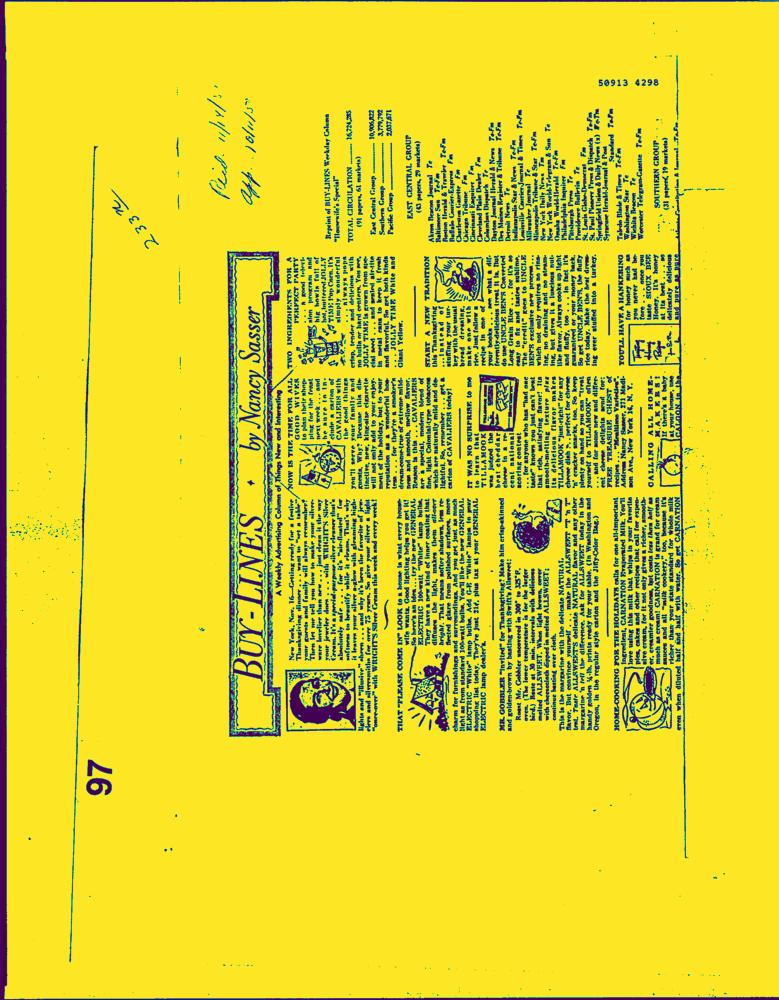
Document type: AD